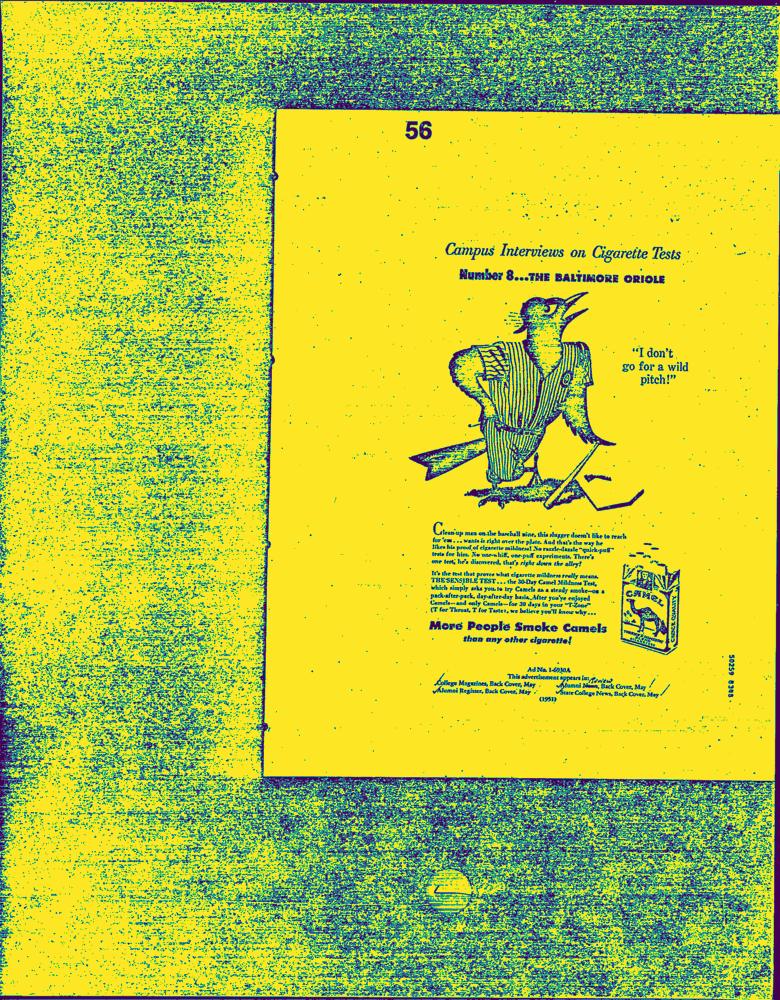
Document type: AD